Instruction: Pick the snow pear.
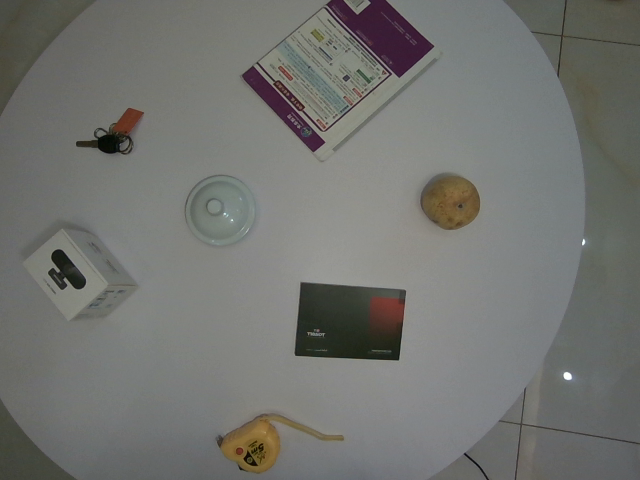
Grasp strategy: vertical